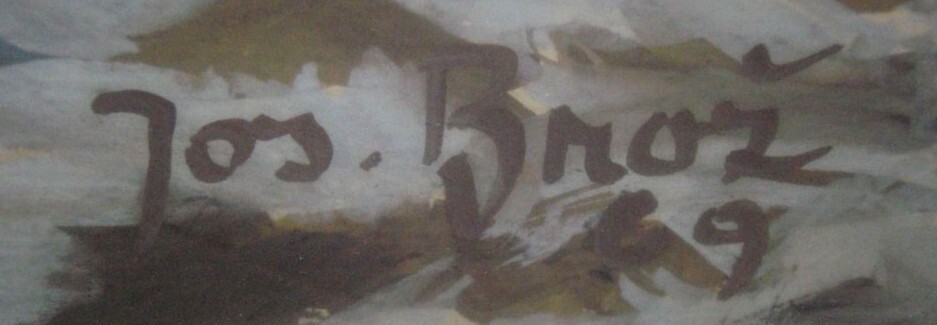
Signature of: josef brož